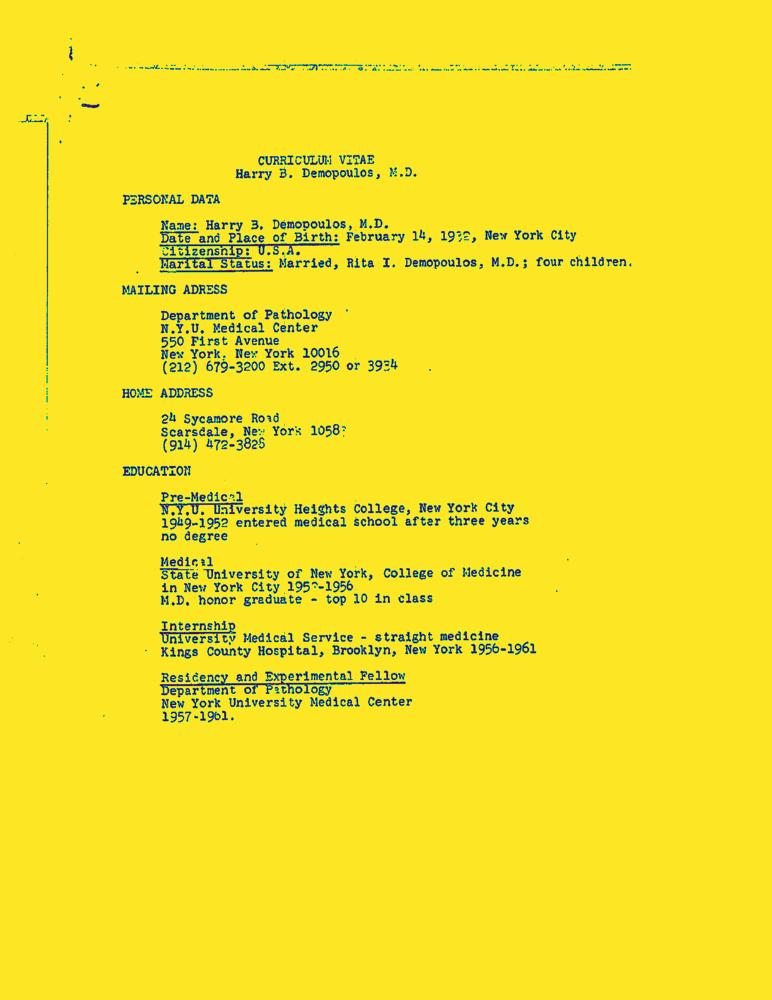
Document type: Resume-Doc